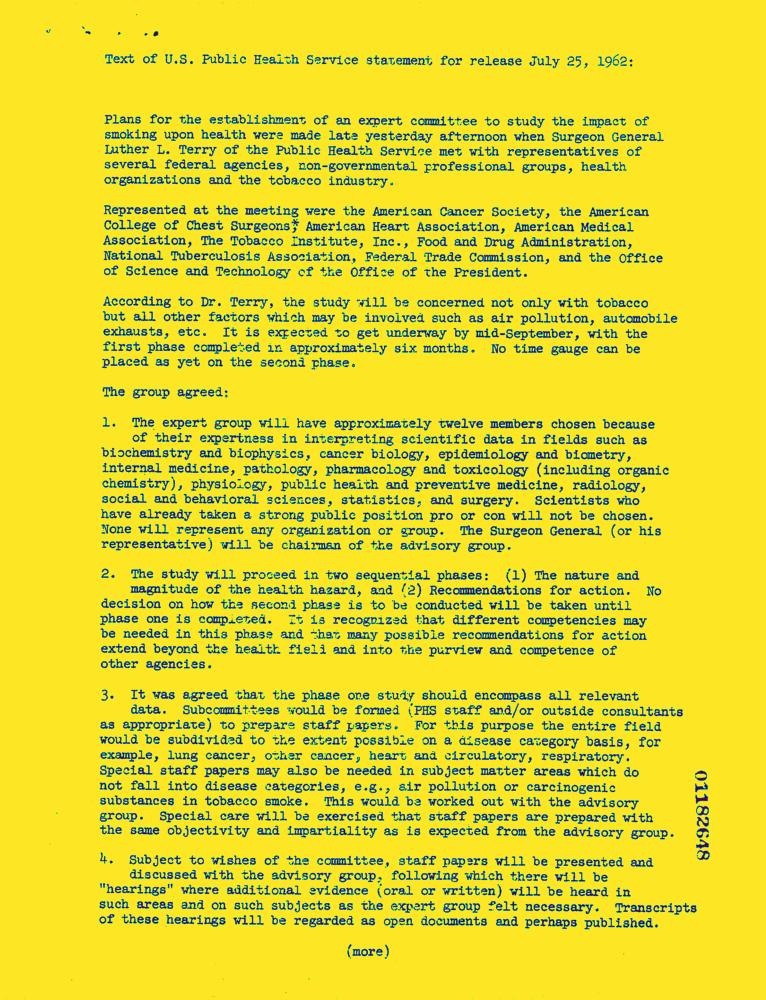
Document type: News-Article